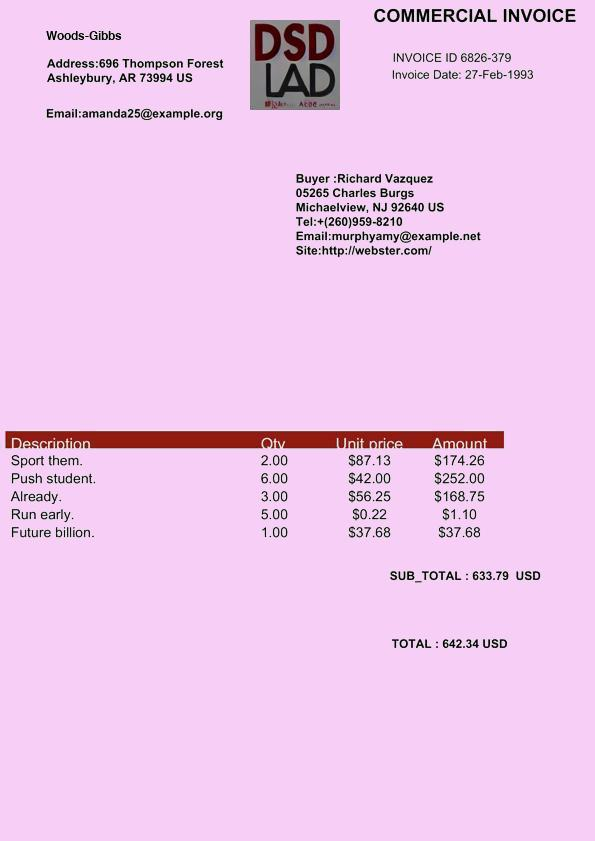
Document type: Invoice